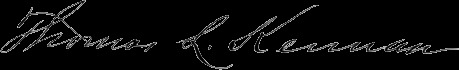
Signature of: thomas lathrop kennan